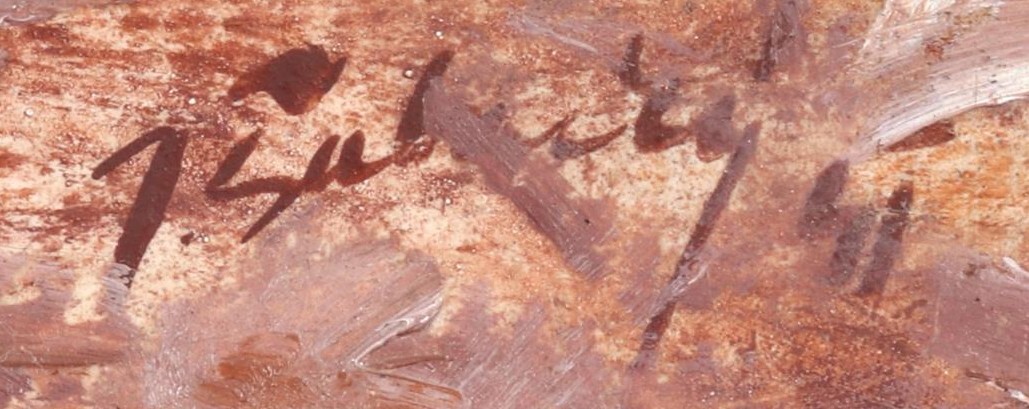
Signature of: josef šabacký